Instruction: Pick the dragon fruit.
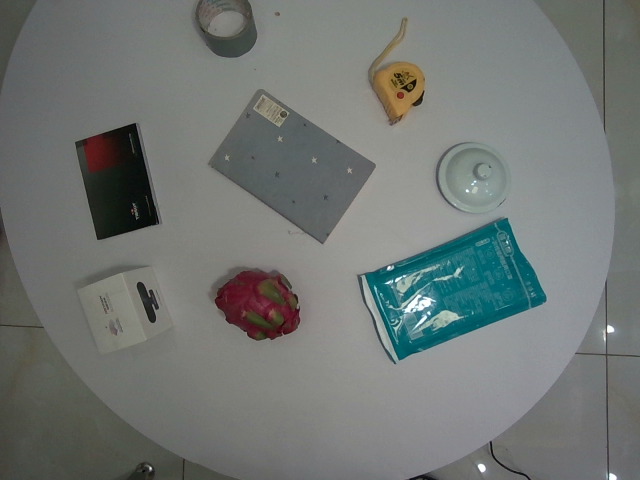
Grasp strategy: vertical